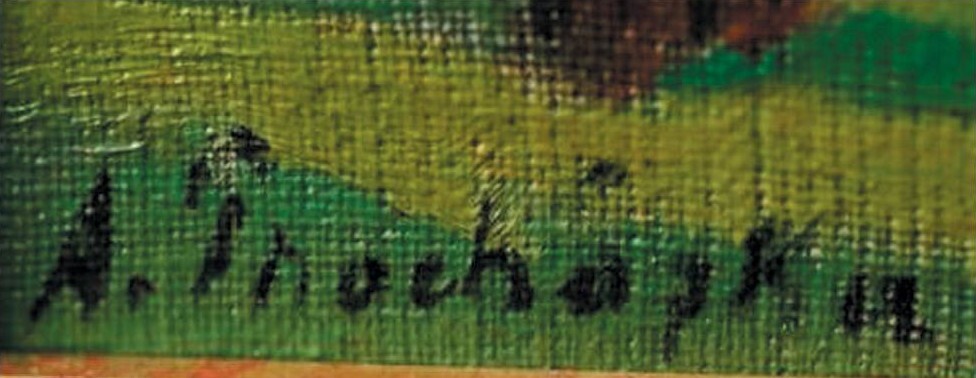
Signature of: anastas procházka